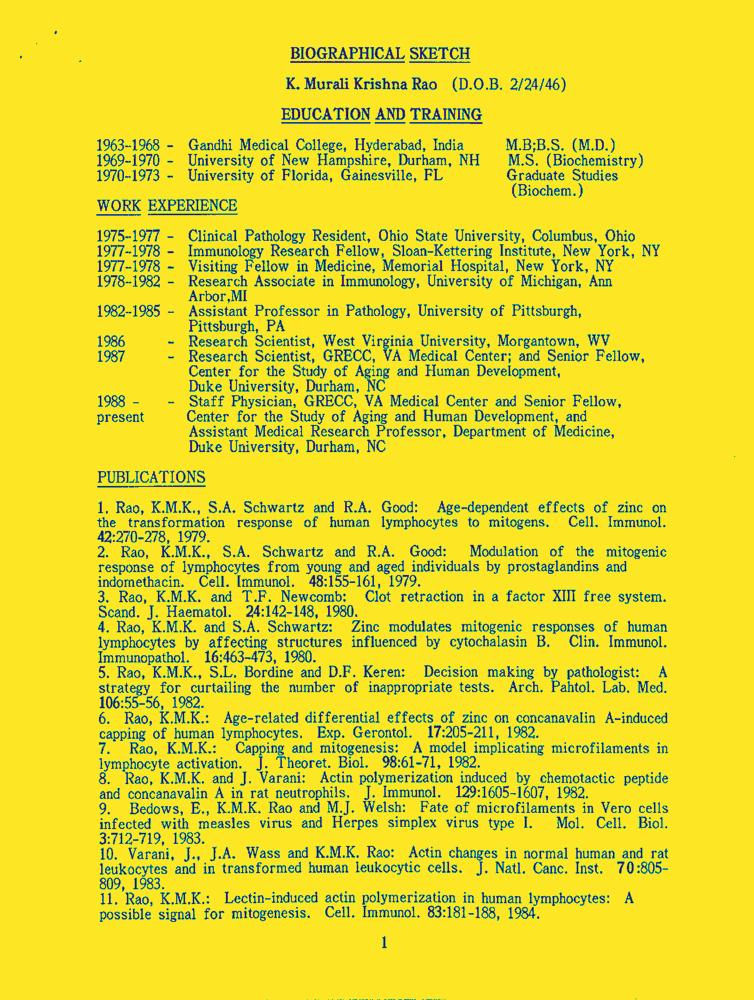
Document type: Resume-Doc